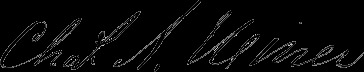
Signature of: charles abbott miner